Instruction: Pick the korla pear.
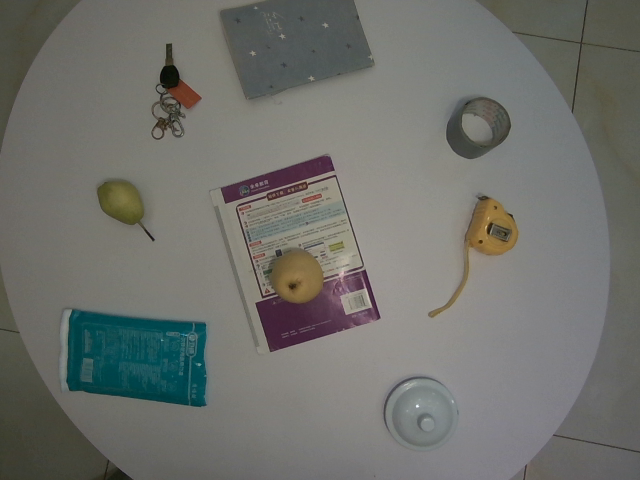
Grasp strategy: vertical